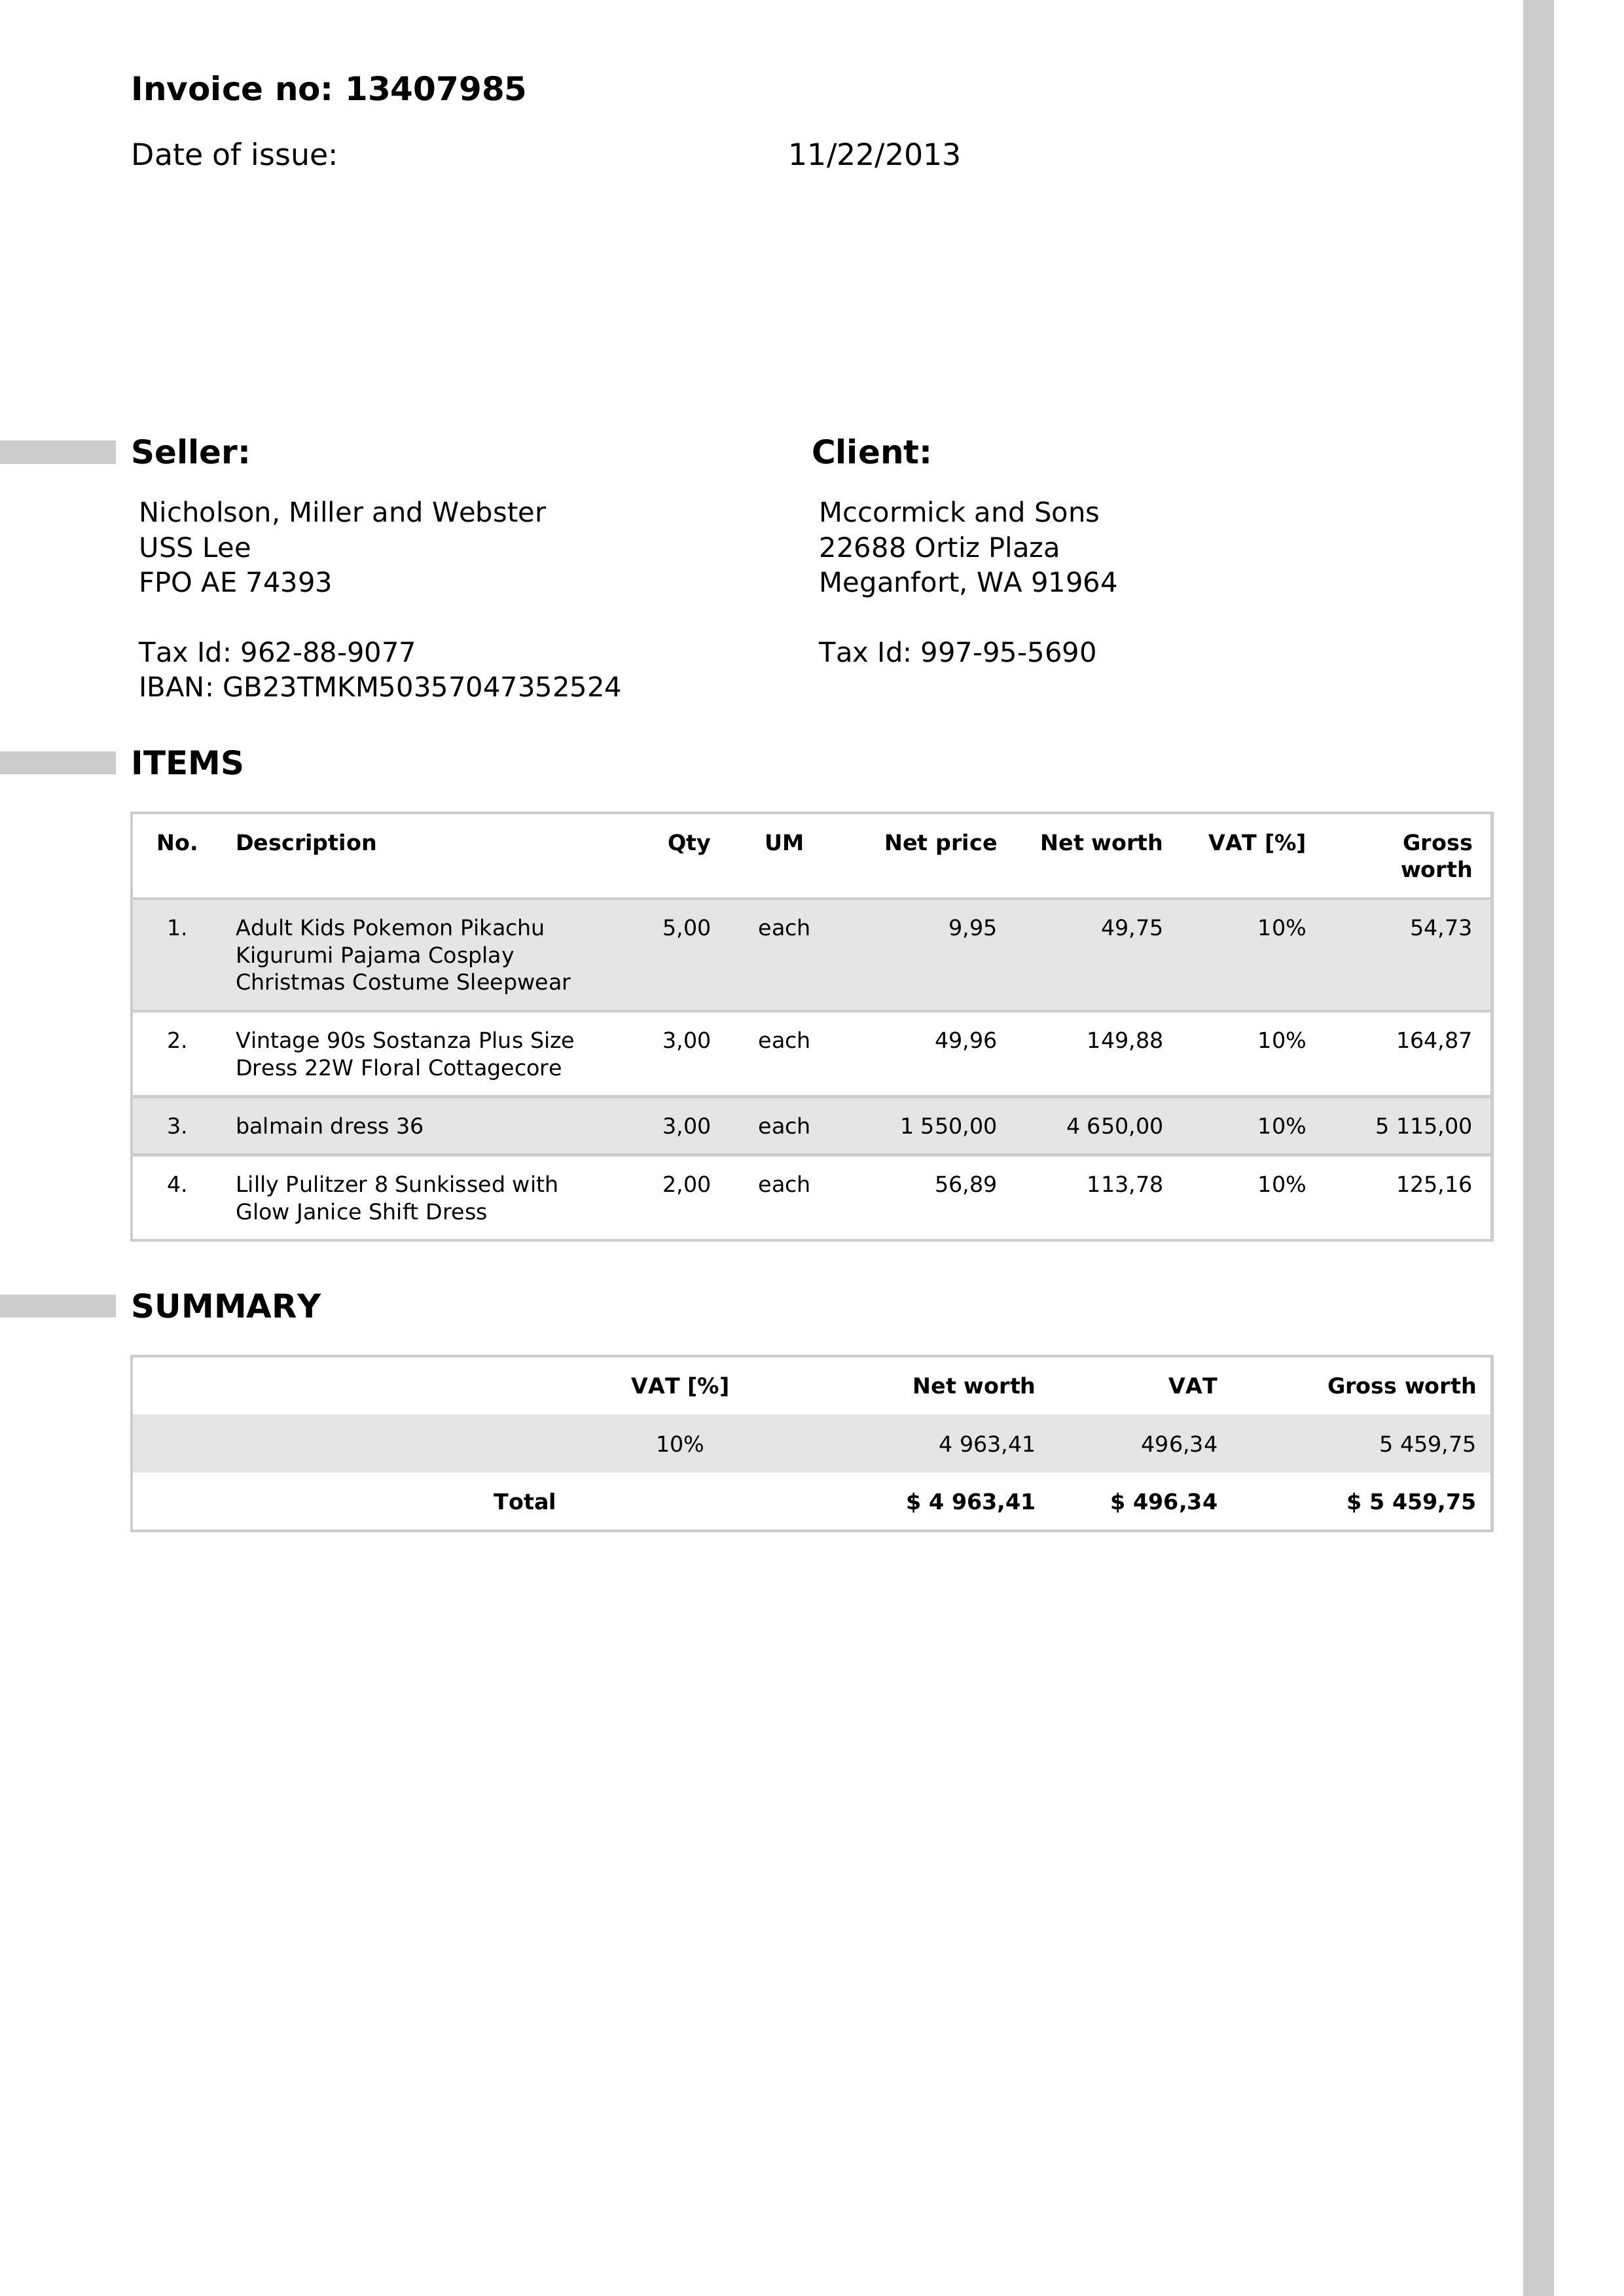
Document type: Invoice